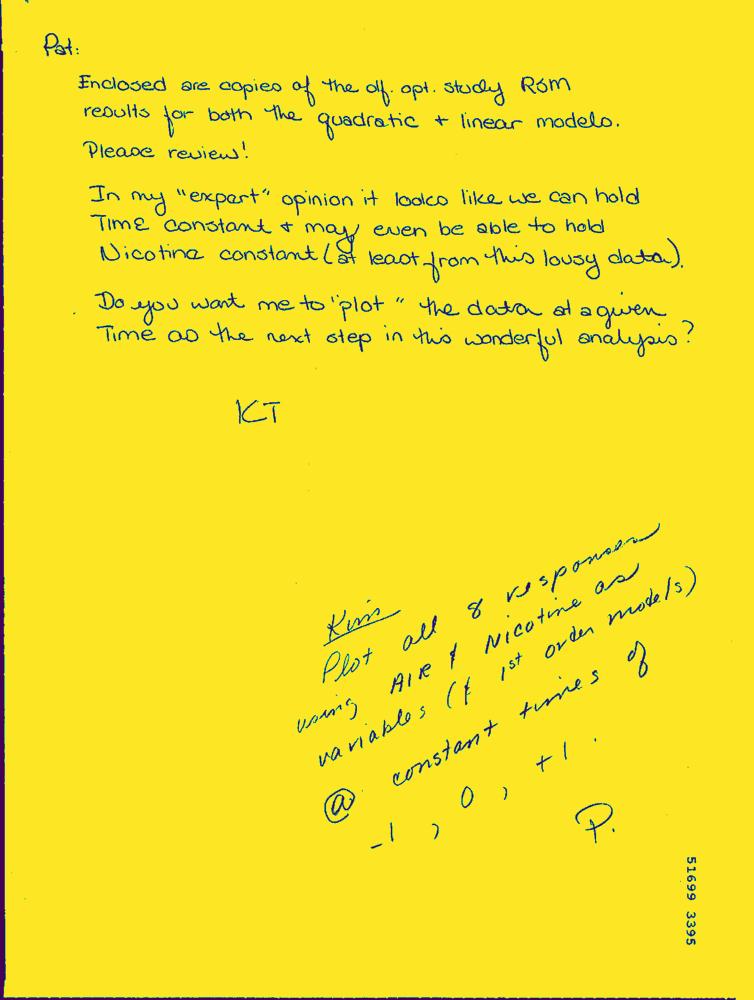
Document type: Hand-Written